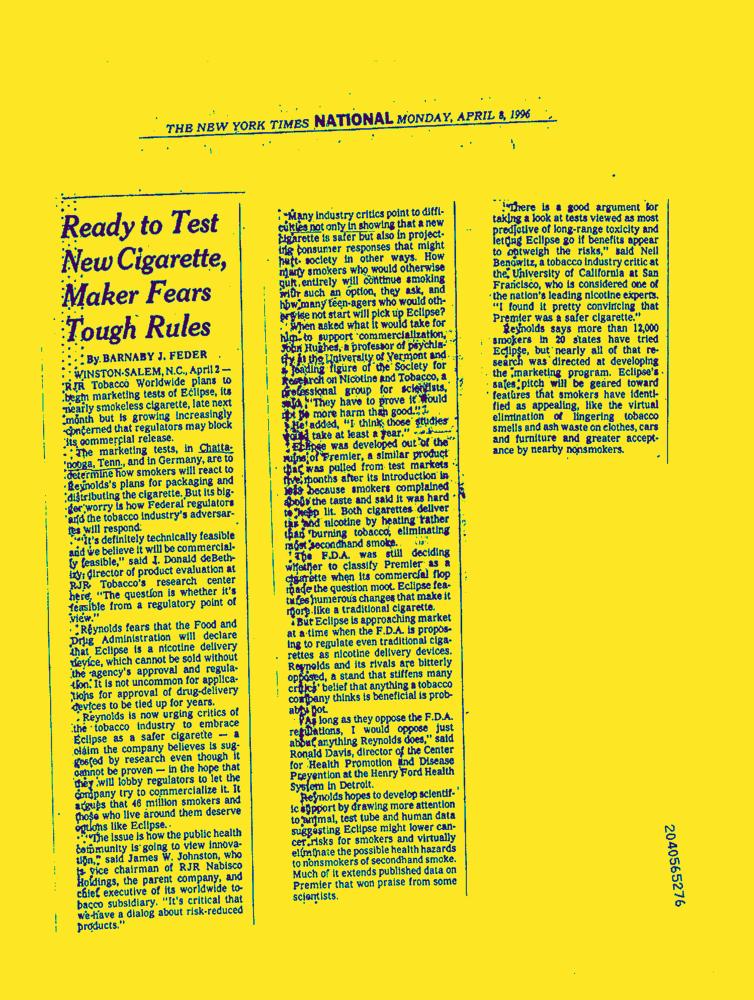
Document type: News-Article